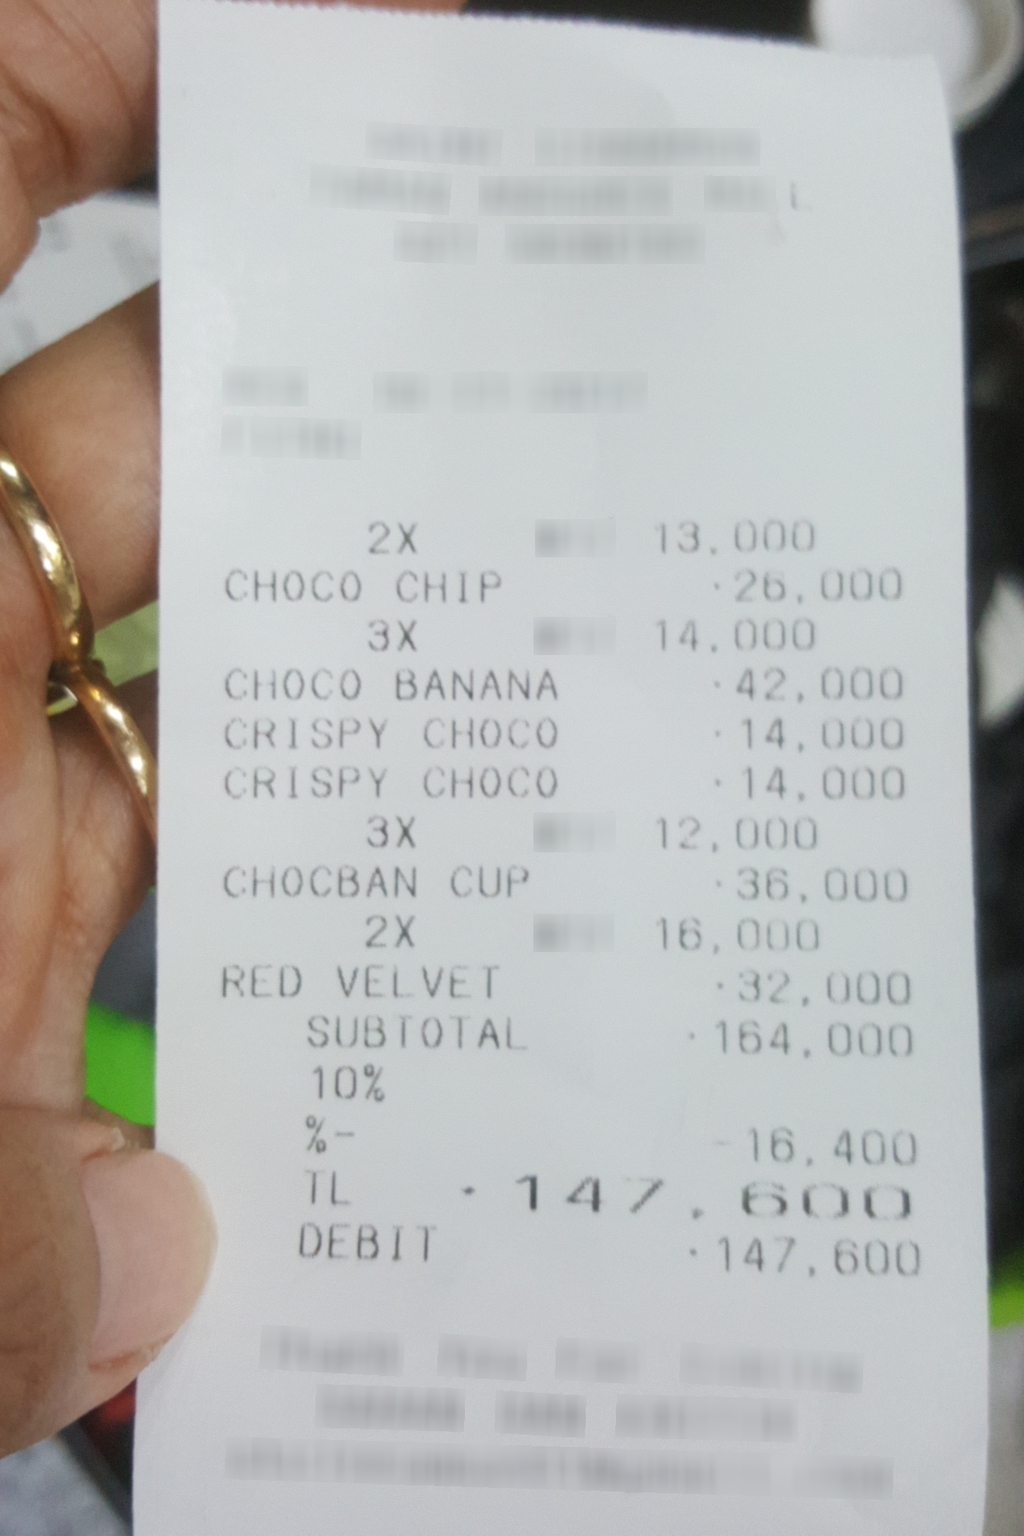
Extraction:
receipt: line_items: name: CHOCO CHIP
price: 26,000
qty: 2 X
name: CHOCO BANANA
price: 42,000
qty: 3 X
name: CRISPY CHOCO
price: 14,000
name: CRISPY CHOCO
price: 14,000
name: CHOCBAN CUP
price: 36,000
qty: 3 X
name: RED VELVET
price: 32,000
qty: 2X
subtotal: 164,000
total: 147,600